Question: What is the appraised value of the property as recorded in the document?
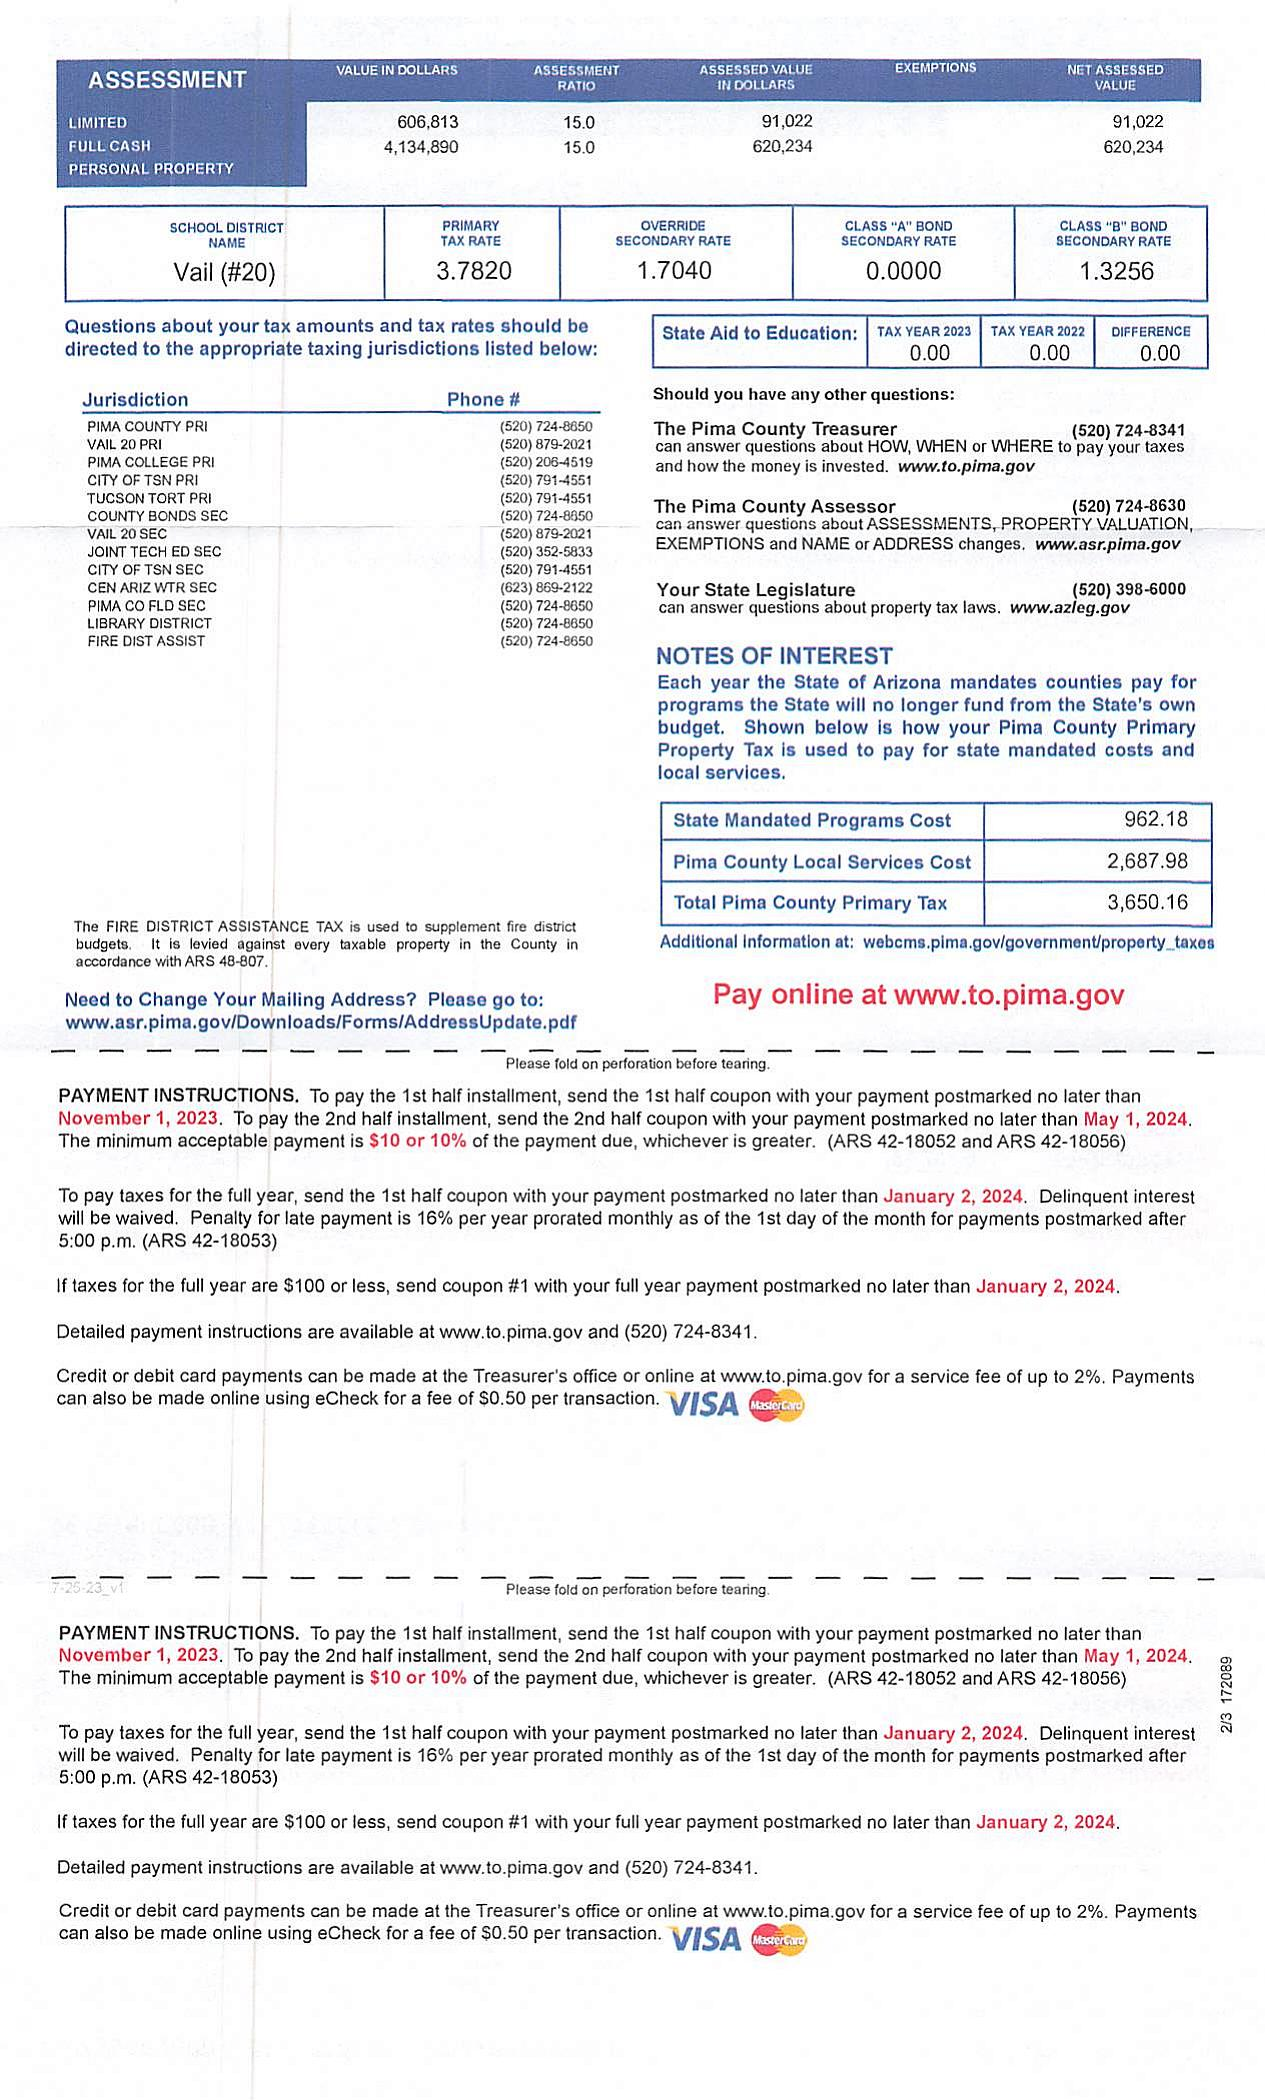
Answer: "606,813.00"